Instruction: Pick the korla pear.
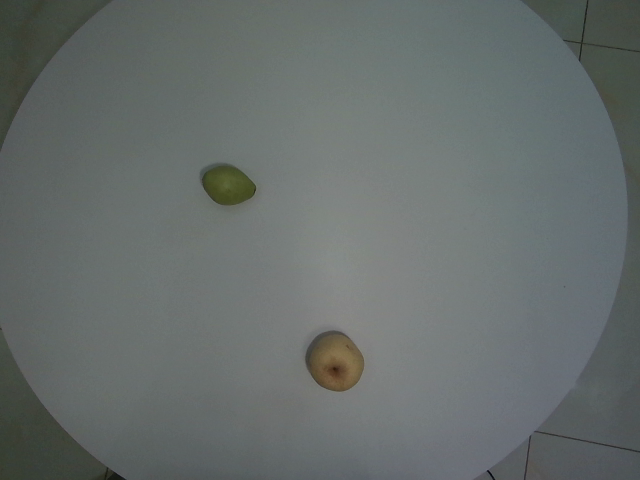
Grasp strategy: vertical